Question: What jurisdiction, city, or county is the document associated with?
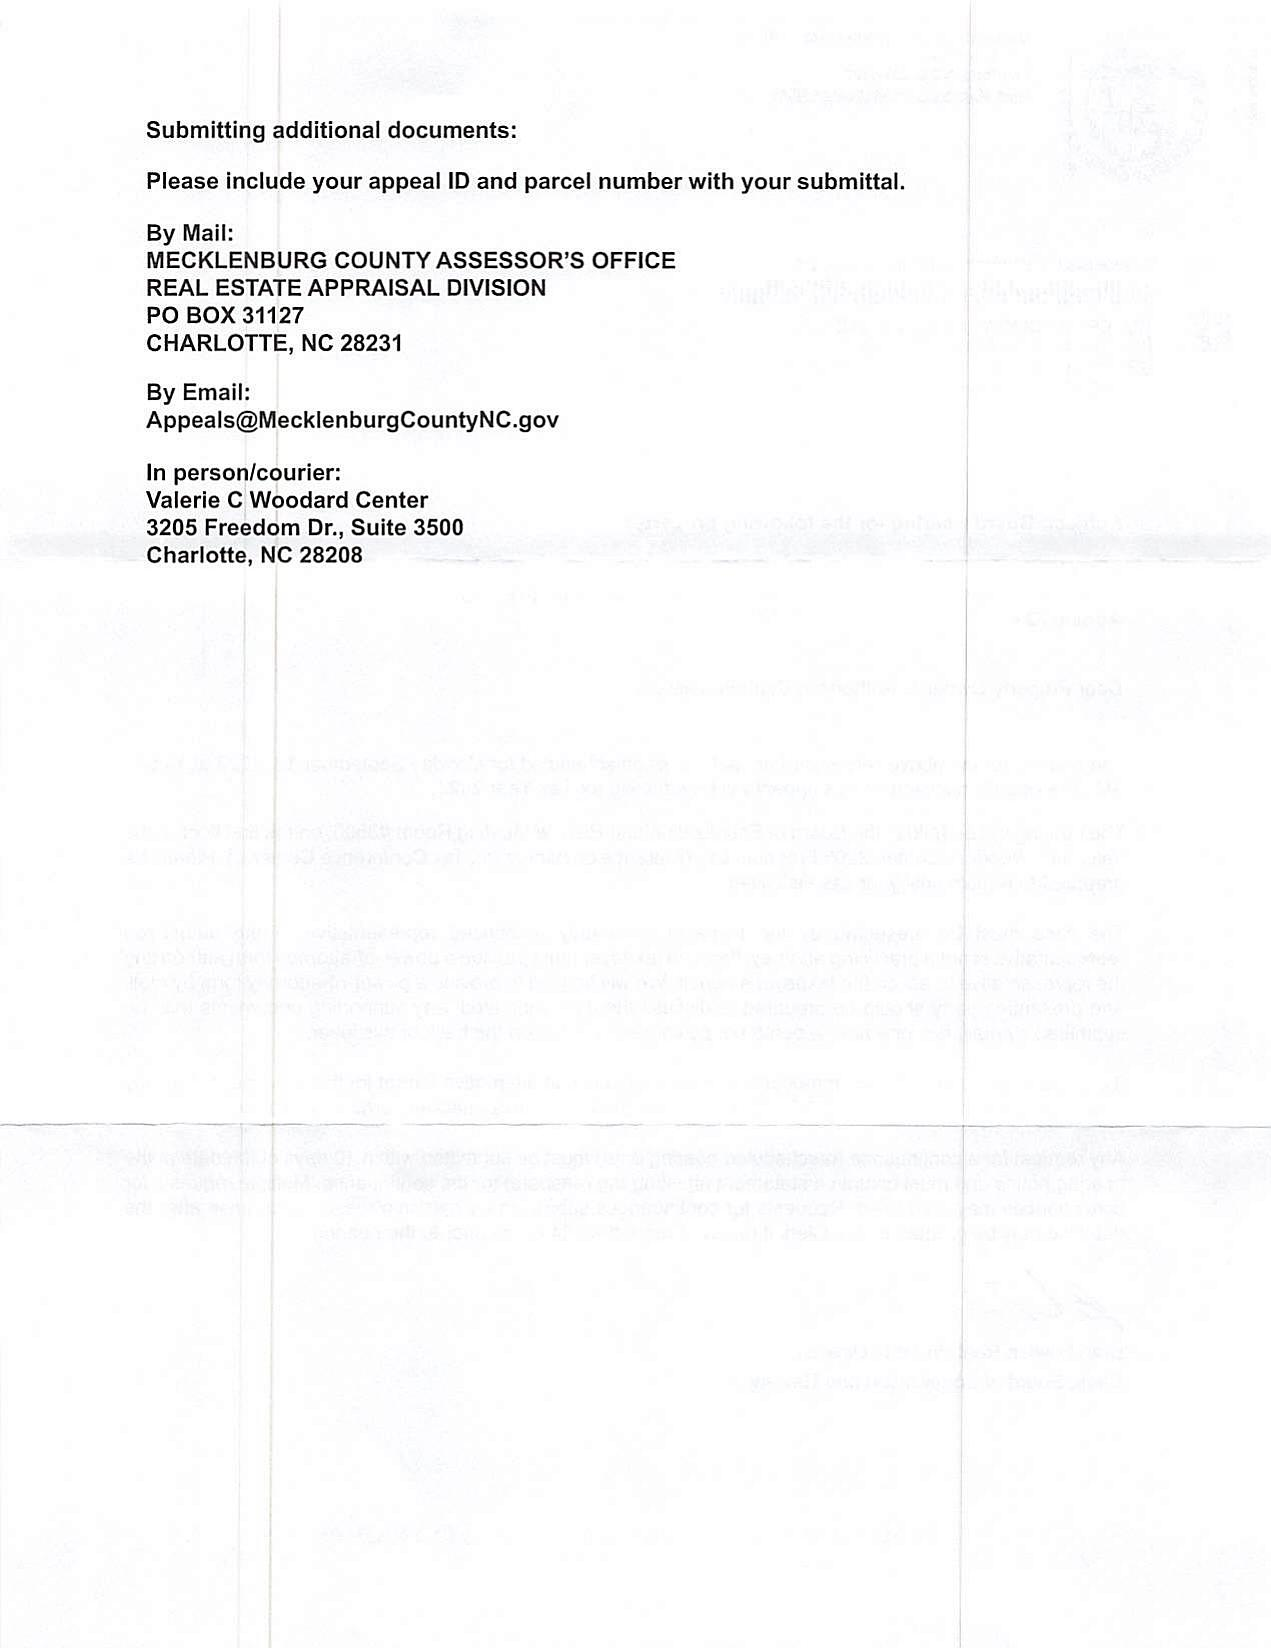
Answer: "Mecklenburg County"